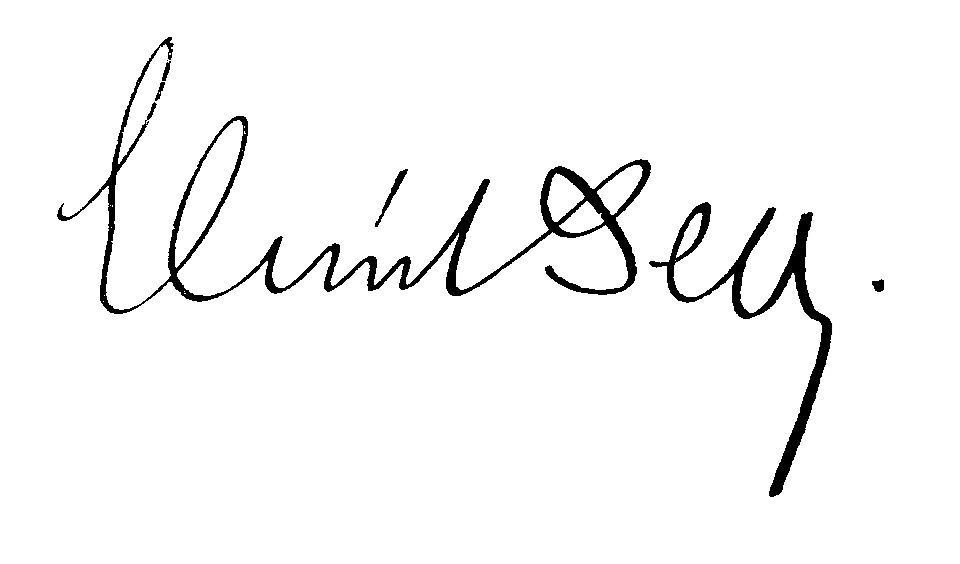
Signature of: amand becq